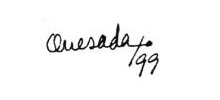
Signature of: fernando quesada porto